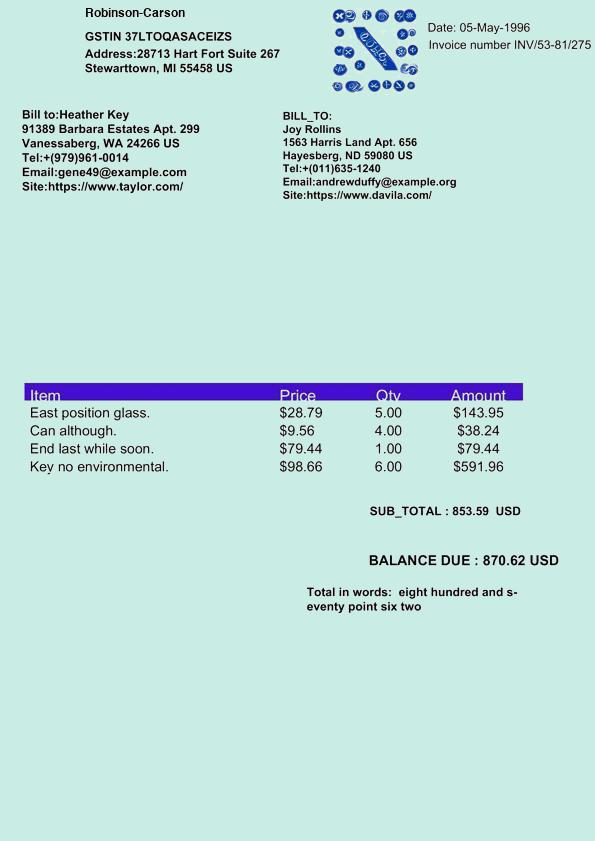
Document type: Invoice